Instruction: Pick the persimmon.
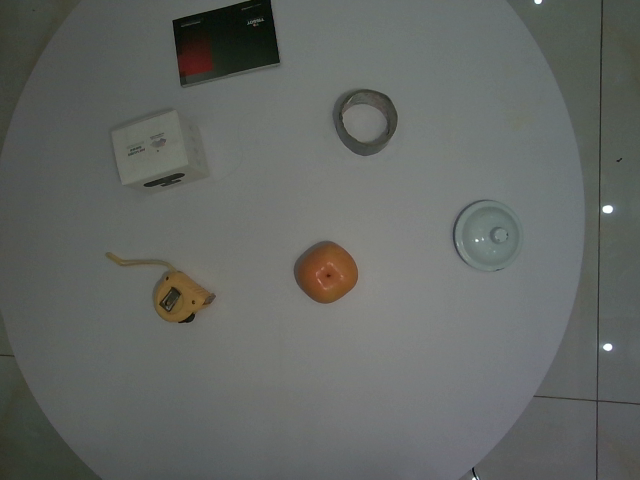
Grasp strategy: vertical